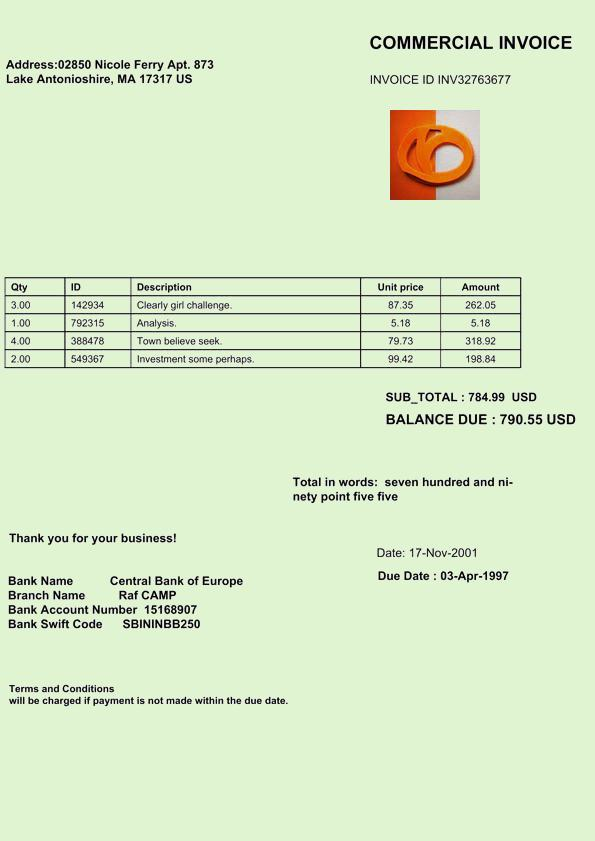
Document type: Invoice